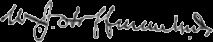
Signature of: walter james hoffman